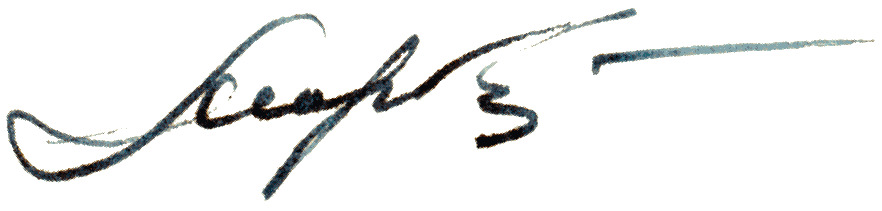
Signature of: nikolay markin